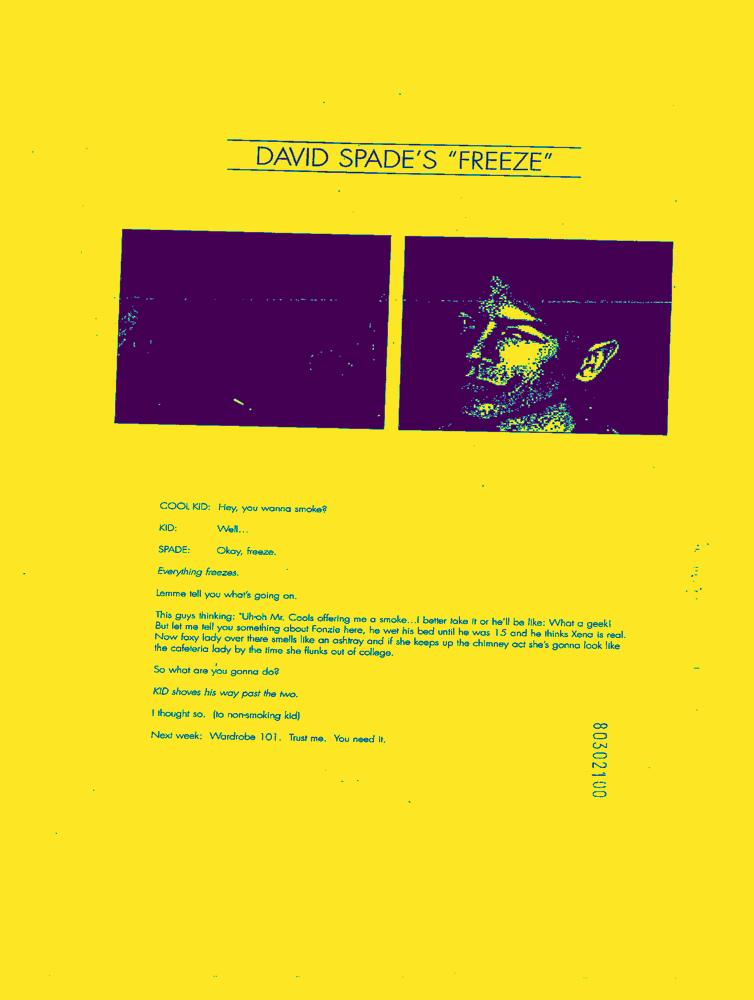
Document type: AD